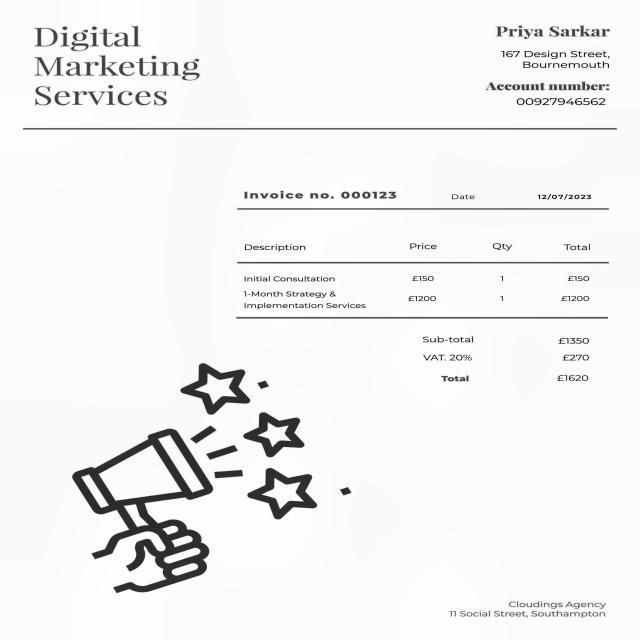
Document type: Invoice